Question: How is the property described in the document?
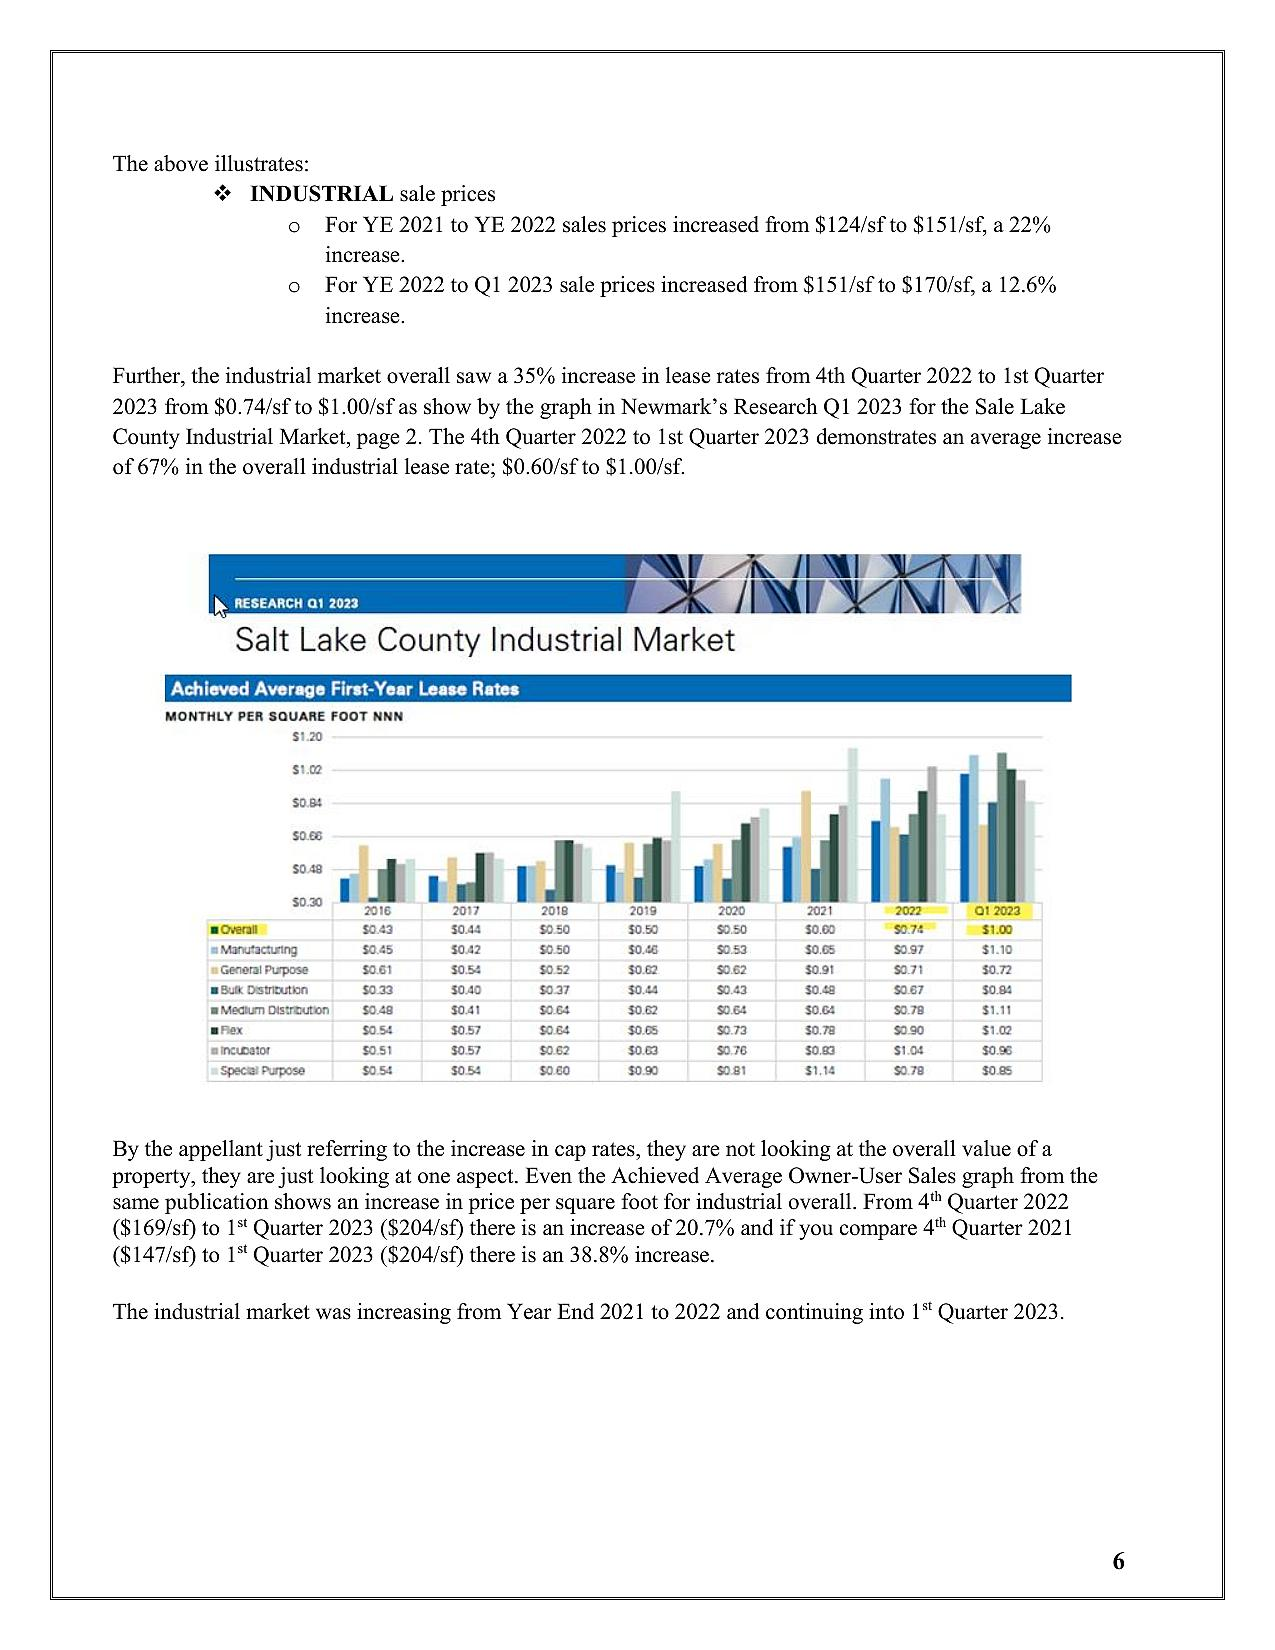
Answer: "Industrial Market"